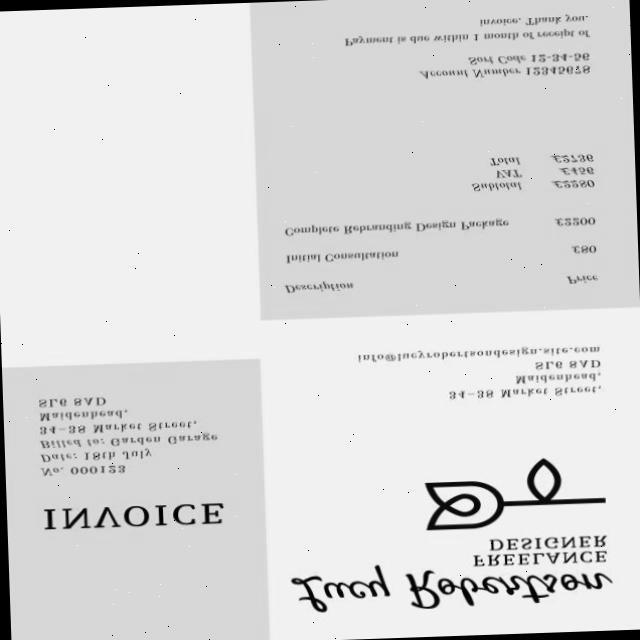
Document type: Invoice